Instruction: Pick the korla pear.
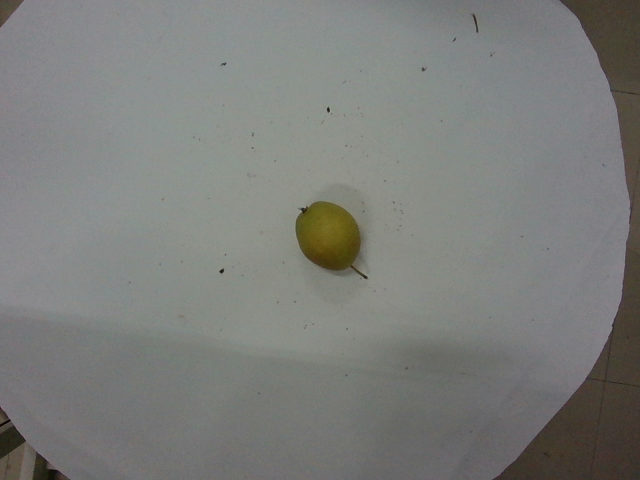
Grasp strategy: vertical